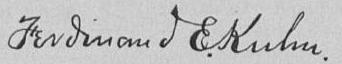
Signature of: ferdinand e kuhn